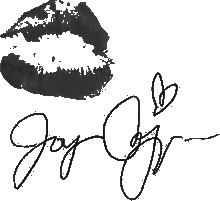
Signature of: joy elizabeth corrigan